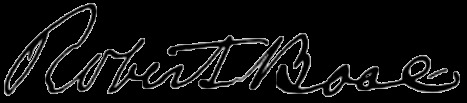
Signature of: robert boal